Question: How does the patient history play a role?
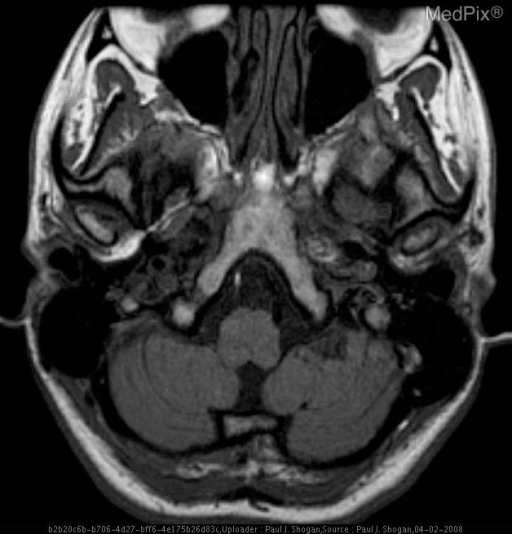
Answer: The patient's history of 28 y.o. woman, four months postpartum, with onset of neck pain, severe vertigo associated with severe vomiting, anesthesia of the right hemi-facial region and loss of sensation in the region of the left upper and lower extremities immediately following cervical chiropractic manipulation.  The patient was unsuccessfully treated for vertigo associated with Meniere’s disease. The patient underwent a second cervical chiropractic treatment 15 days later, and presented with recurrent severe vertigo and associated hemi-anesthesia and difficulty phonating.  Imaging was obtained one month following the initial chiropractic treatment is key in understanding the case.